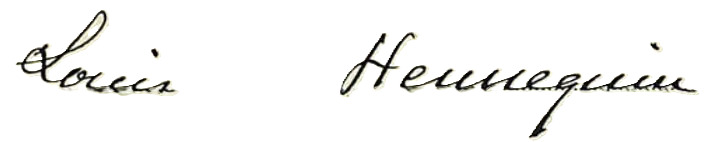
Signature of: q131825675